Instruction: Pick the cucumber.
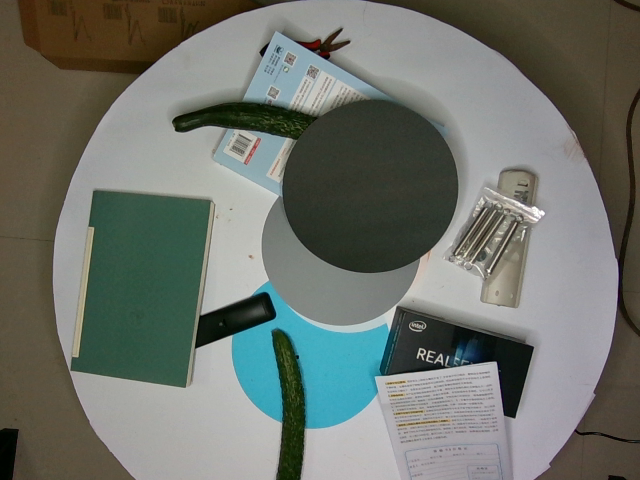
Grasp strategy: vertical